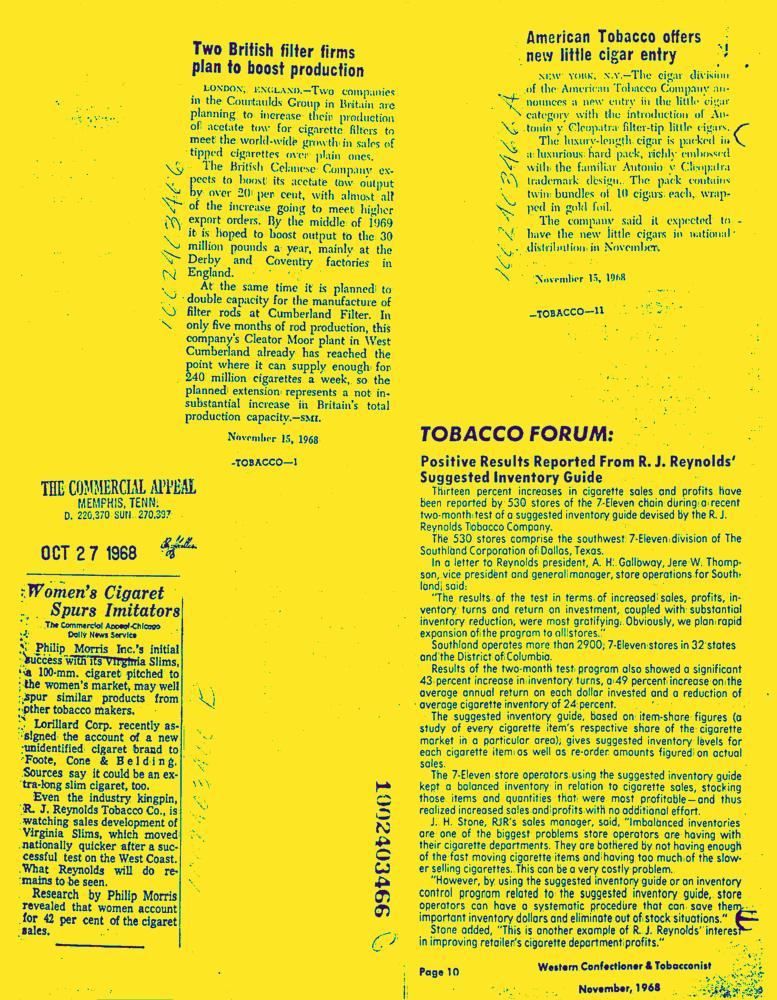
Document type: News-Article